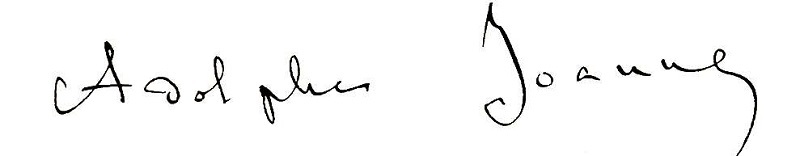
Signature of: adolphe joanne